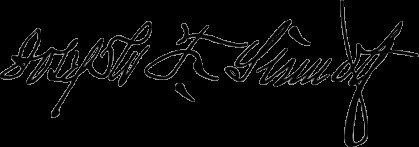
Signature of: joseph f sinnott